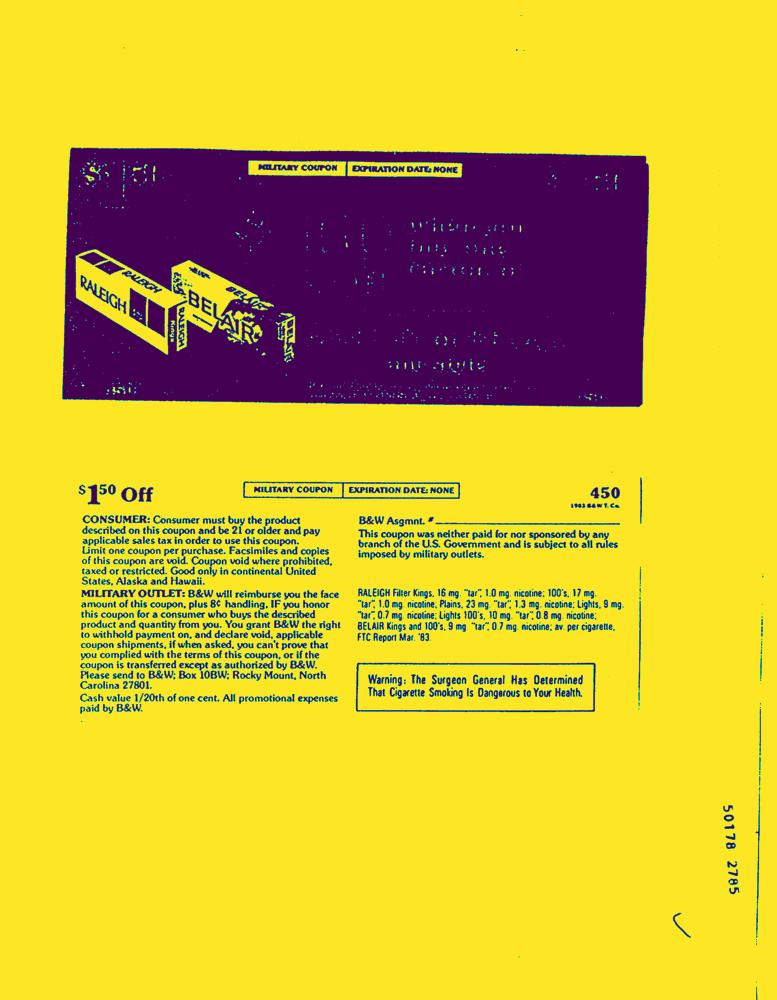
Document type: AD